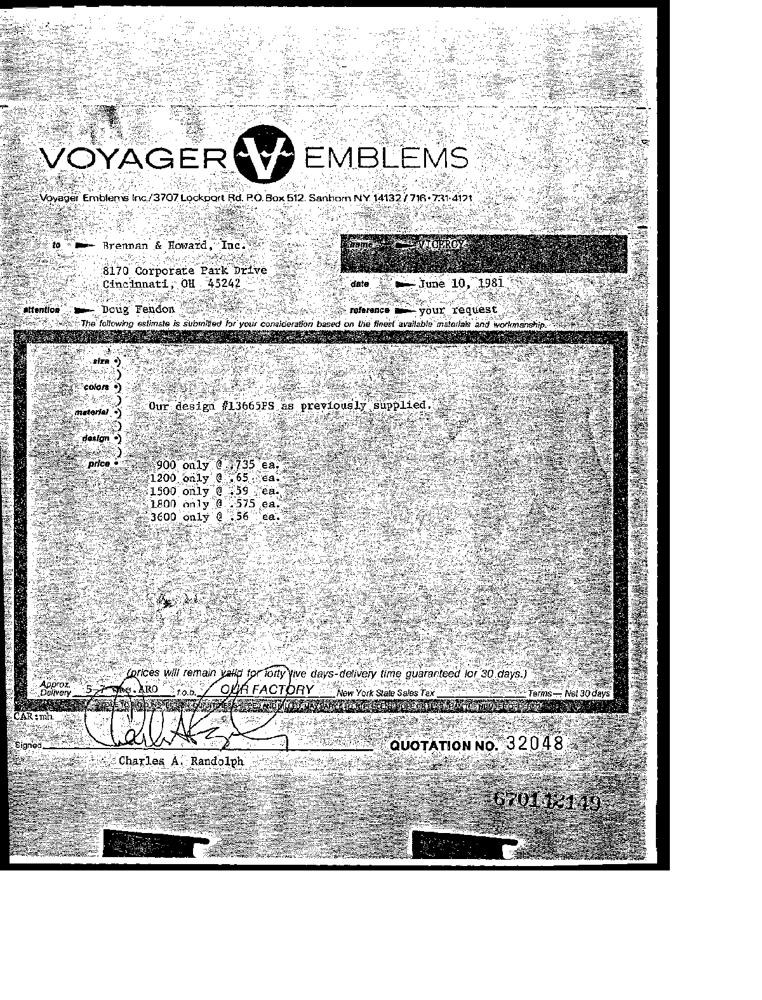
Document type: Invoice